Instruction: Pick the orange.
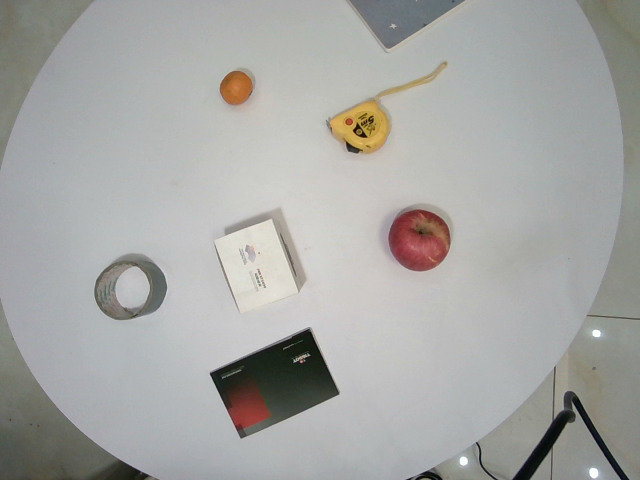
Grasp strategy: vertical